Question: What is the main concern?
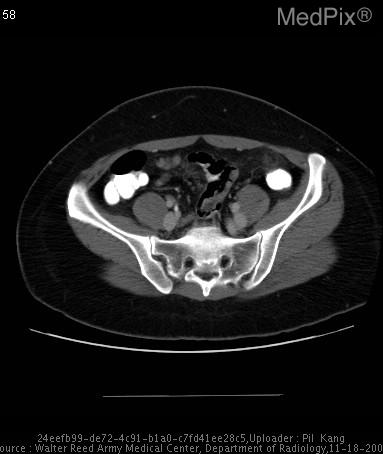
Answer: The findings suggest A small round fatty lesion adjacent to the proximal sigmoid colon outlined by a ring of soft tissue attenuation, plus surrounding stranding of mesenteric fat.  There is also a small focal thickening of the adjacent sigmoid colonic wall.  No diverticula were noted in the entirity of the sigmoid colon (not shown).. Multiple axial CT images of the abdomen/pelvis demonstrates: small round fatty lesion adjacent to the proximal sigmoid colon outlined by a ring of soft tissue attenuation, plus surrounding stranding of mesenteric fat.  There is also a small focal thickening of the adjacent sigmoid colonic wall.  No diverticula were noted in the entirity of the sigmoid colon (not shown).. The patient might have a history of 27 year old female with acute onset left lower quadrant pain, r/o diverticulitis or appendicitis..